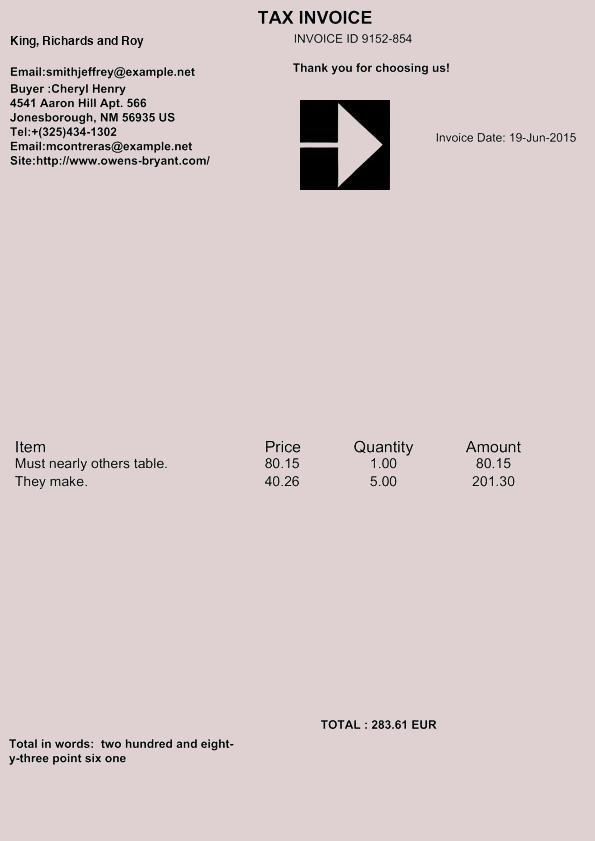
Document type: Invoice